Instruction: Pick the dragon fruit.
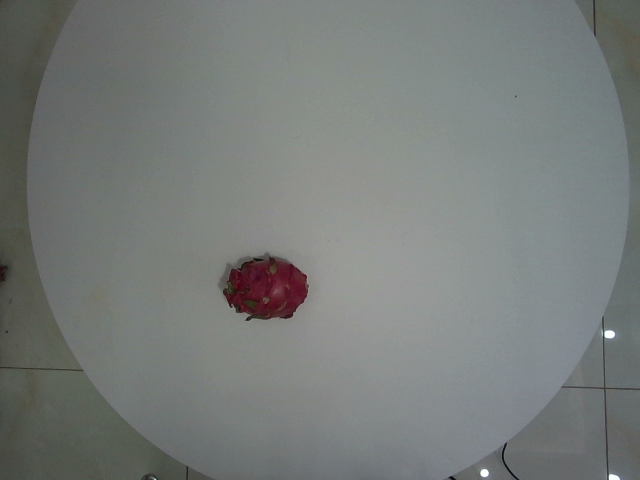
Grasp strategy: vertical